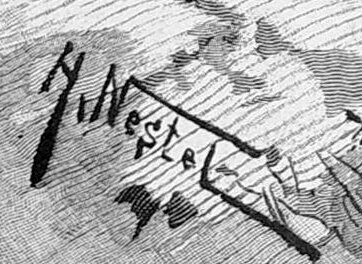
Signature of: hermann nestel